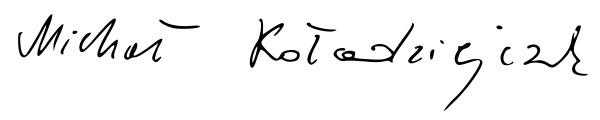
Signature of: michal kolodziejczak